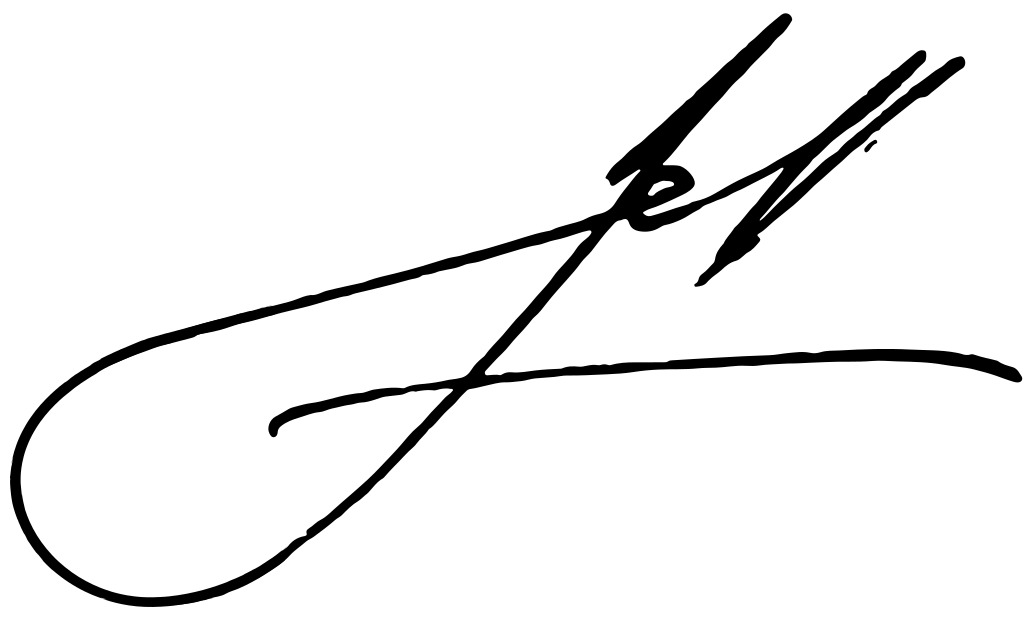
Signature of: jeff kennett